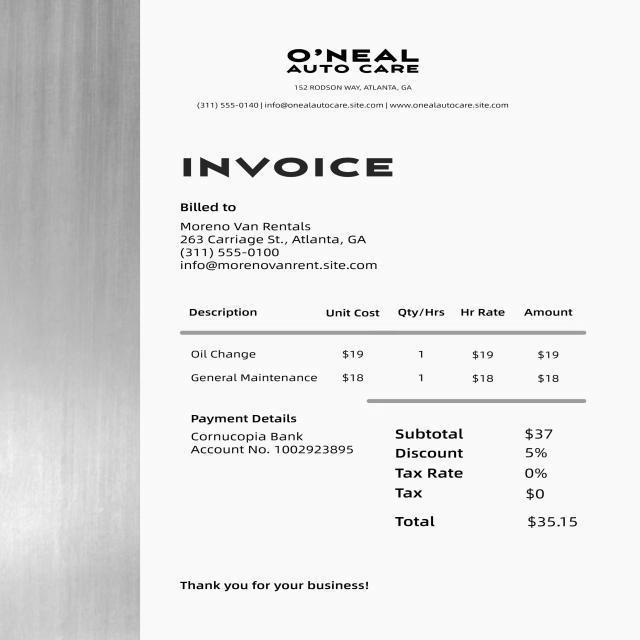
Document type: Invoice